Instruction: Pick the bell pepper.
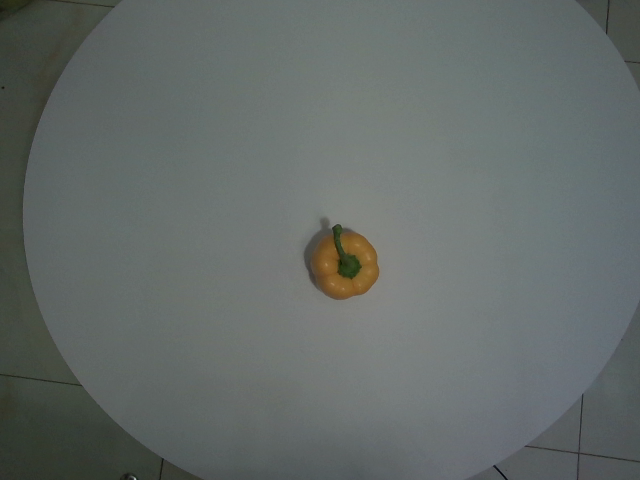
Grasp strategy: vertical